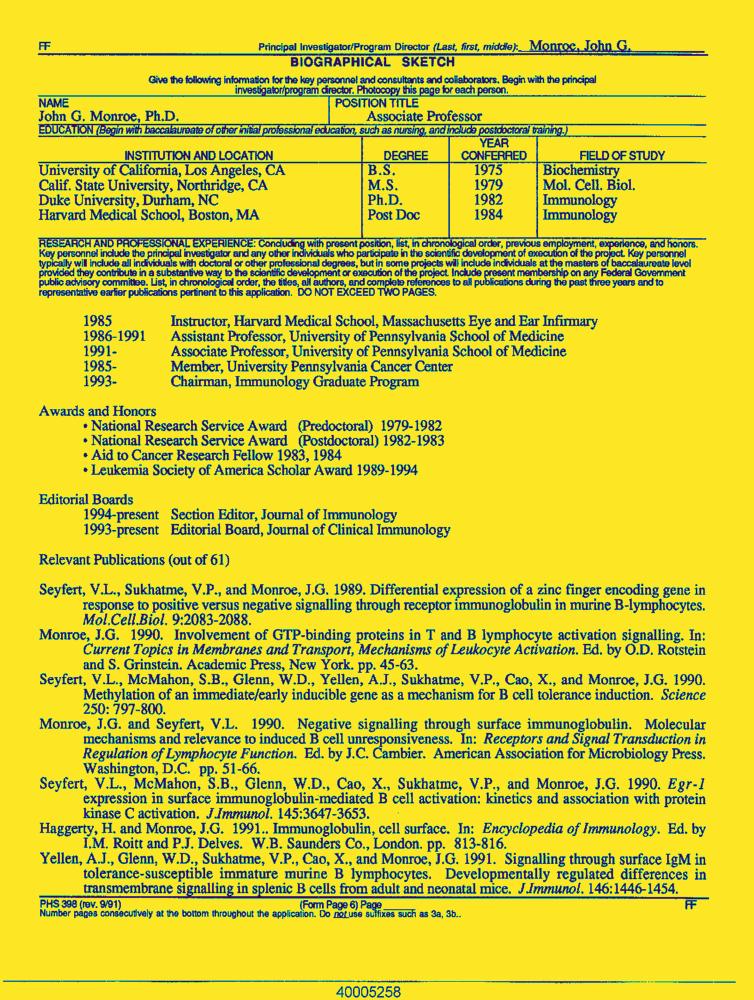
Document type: Resume-Doc